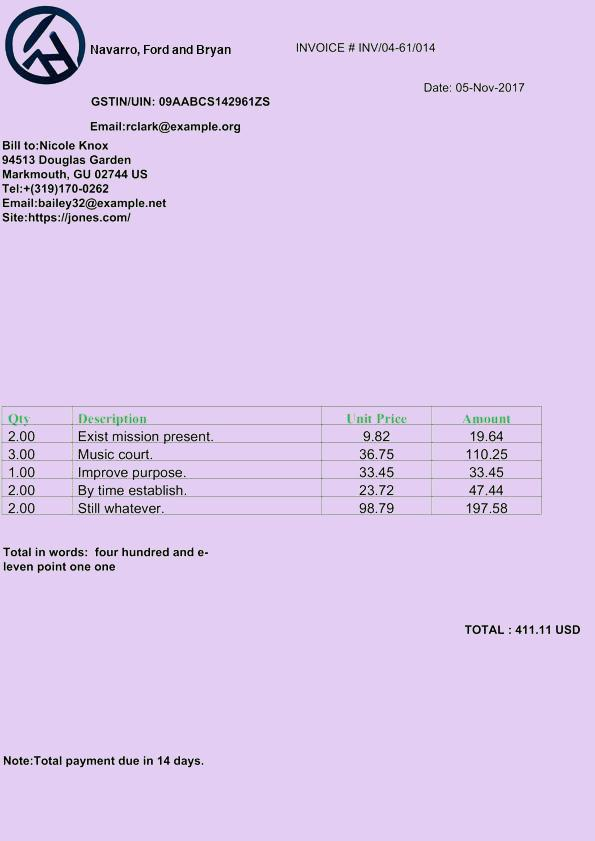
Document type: Invoice